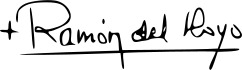
Signature of: ramón del hoyo lópez